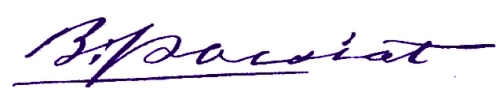
Signature of: bart poesiat